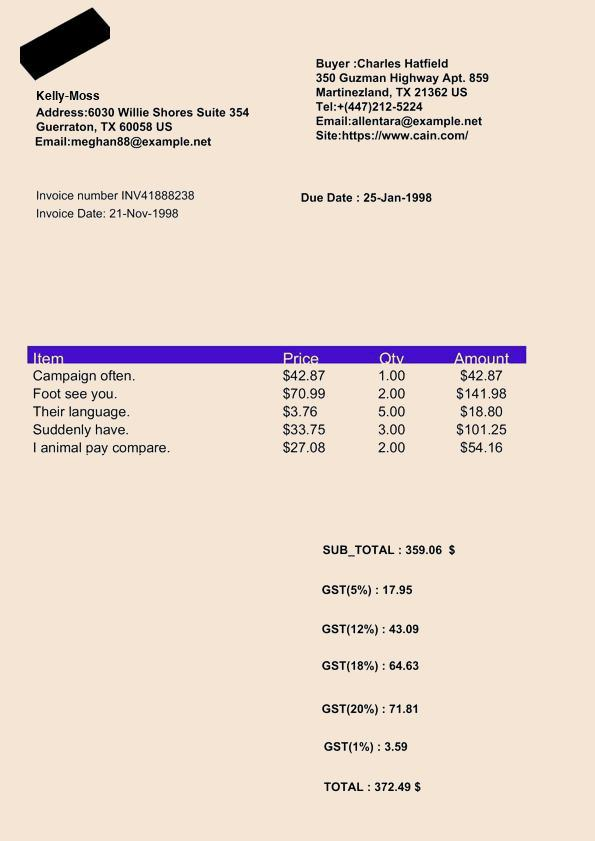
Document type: Invoice